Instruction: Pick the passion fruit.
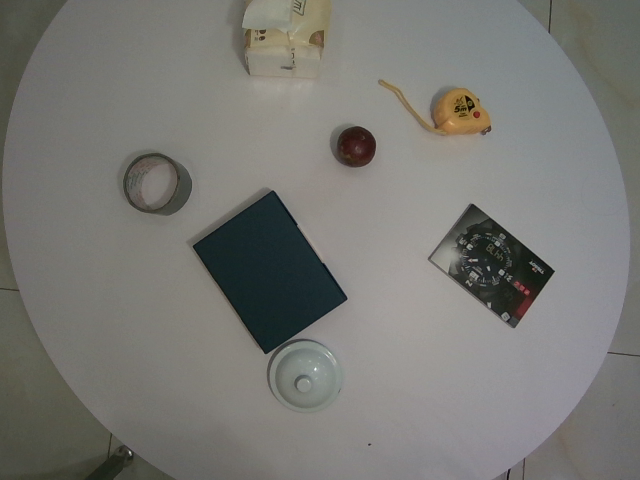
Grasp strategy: vertical